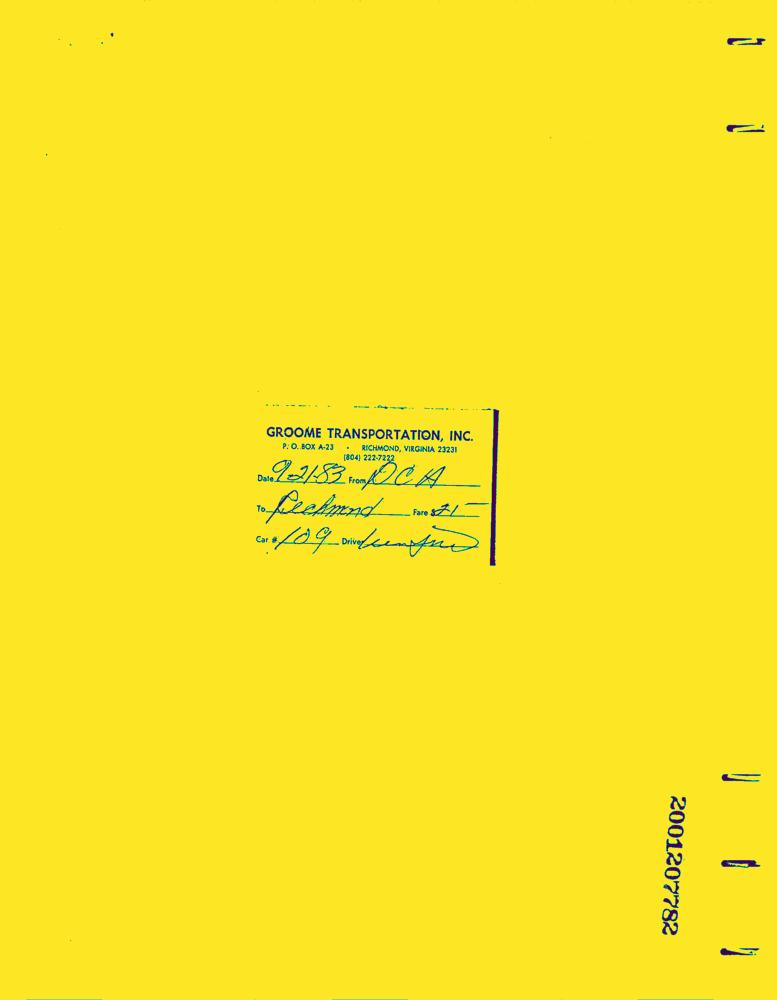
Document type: Invoice-Doc